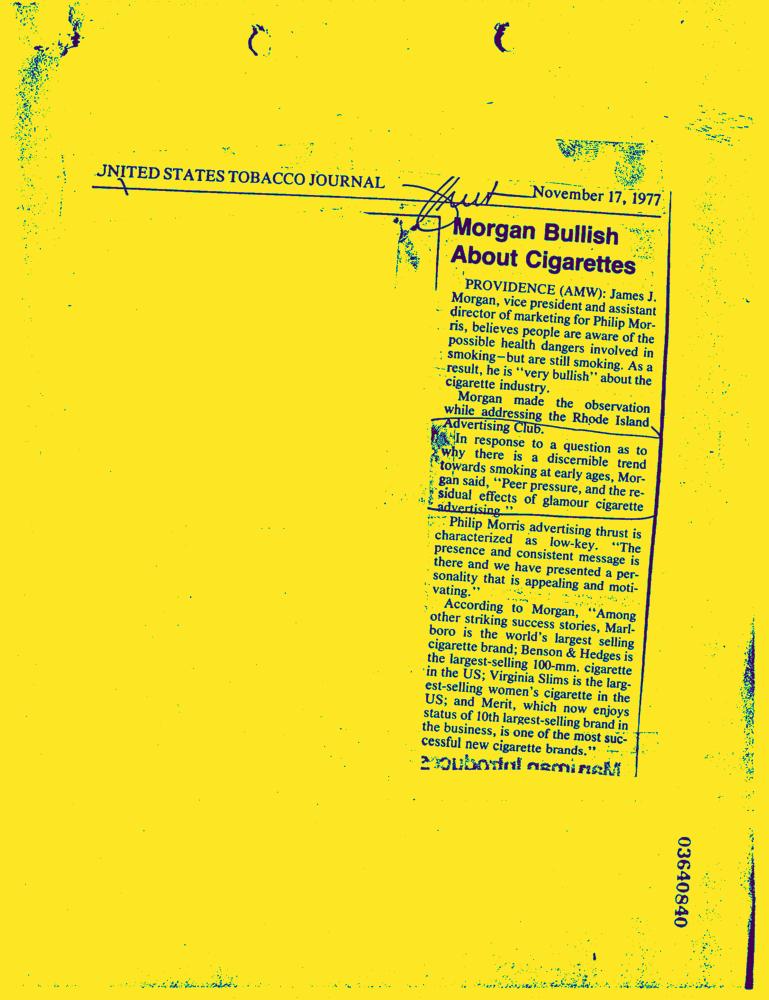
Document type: News-Article